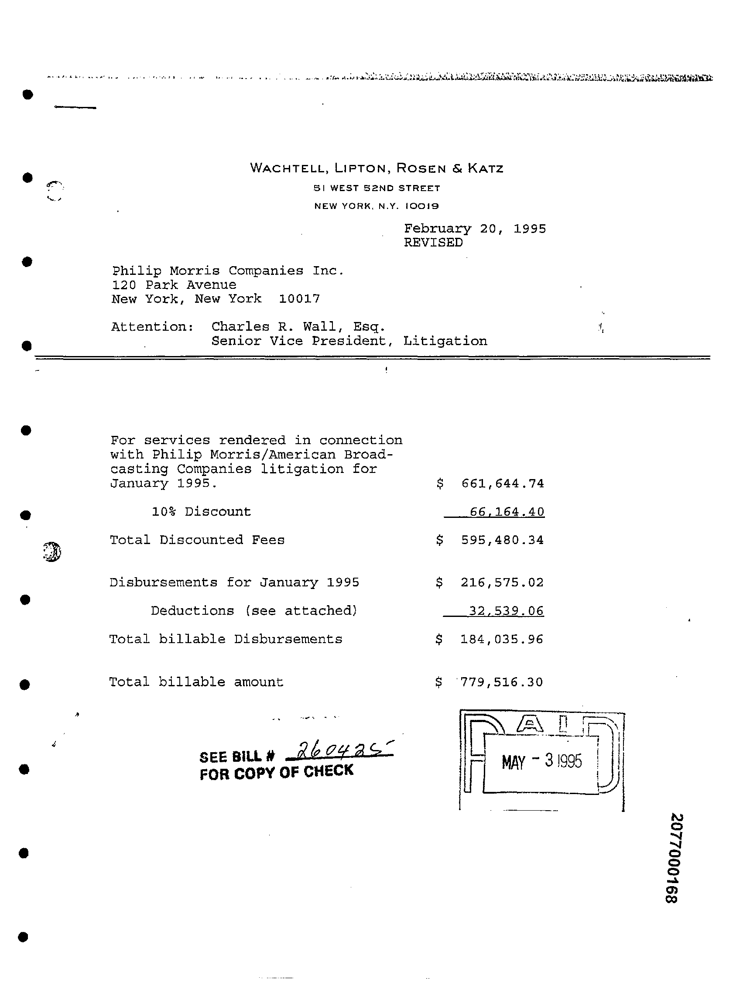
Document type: Invoice